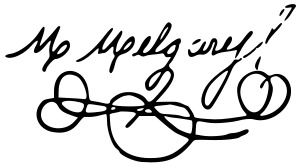
Signature of: mariano melgarejo